Question: What might the diagnosis be?
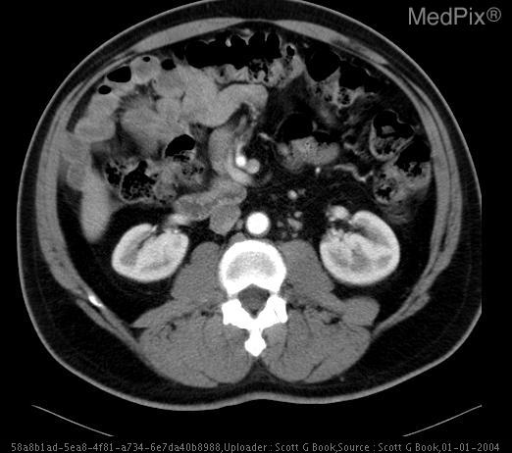
Answer: The possible diagnosis includes Malrotation
Appendicitis with rupture
Abscess
Perforated diverticula.